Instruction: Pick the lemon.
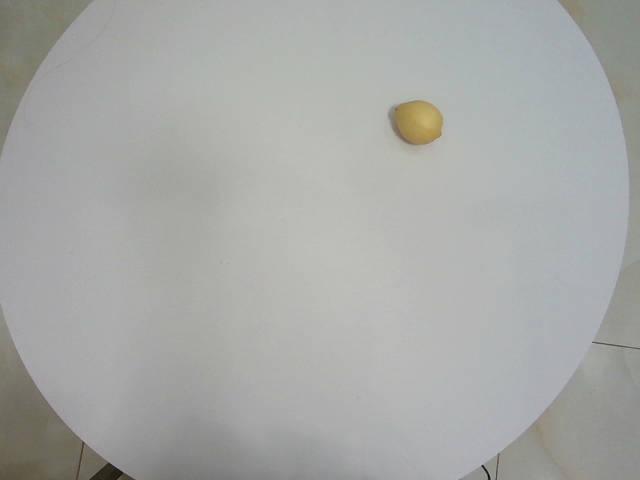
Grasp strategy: vertical